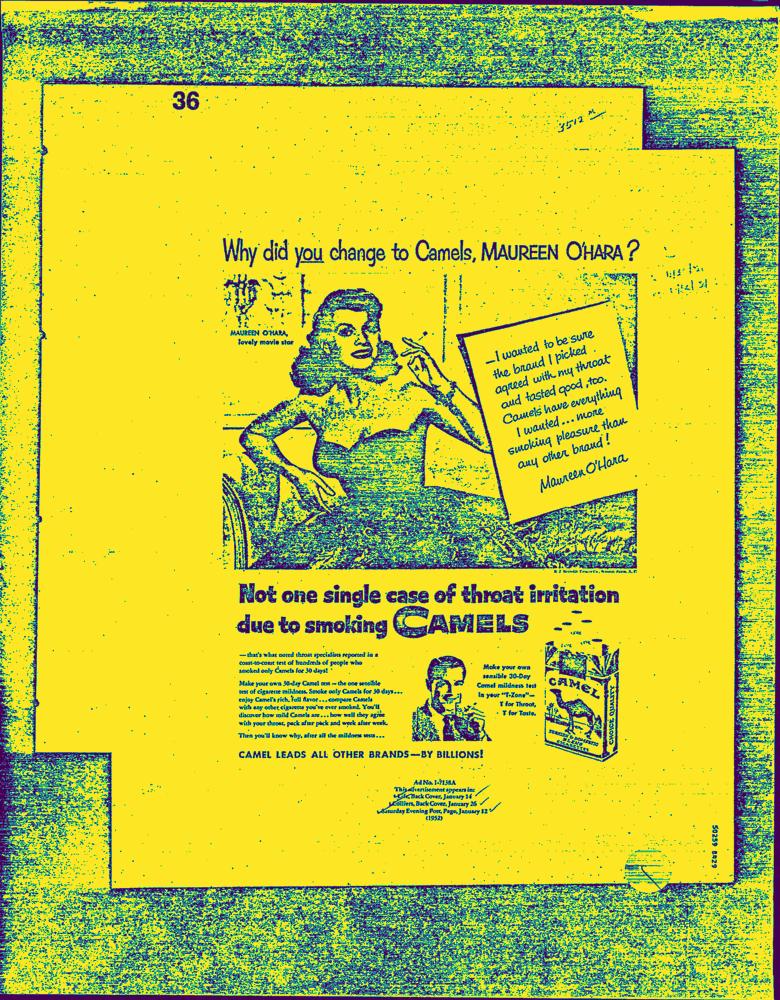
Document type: AD